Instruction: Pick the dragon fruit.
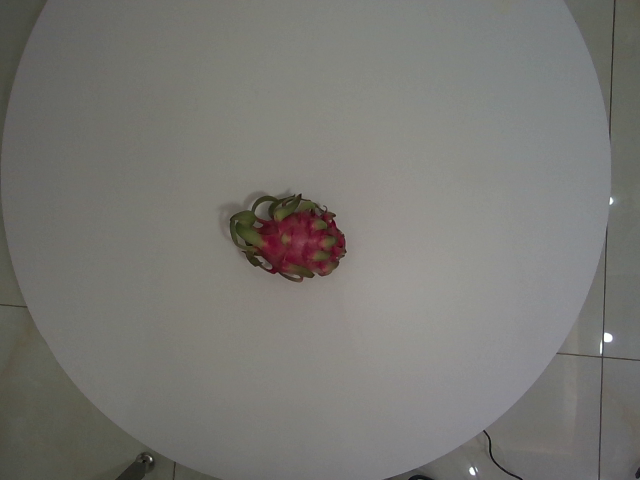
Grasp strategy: vertical